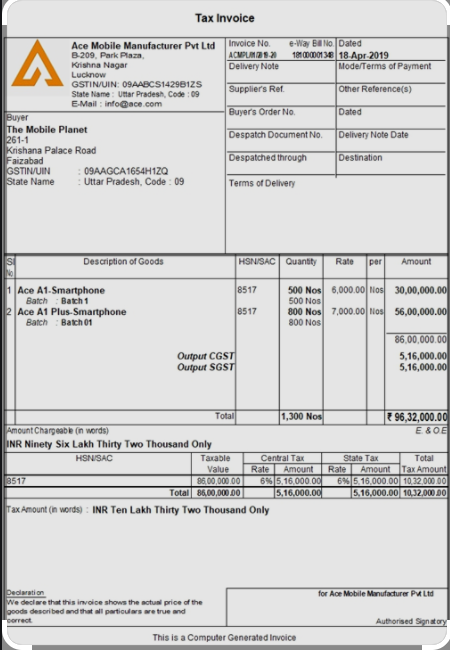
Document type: Invoice